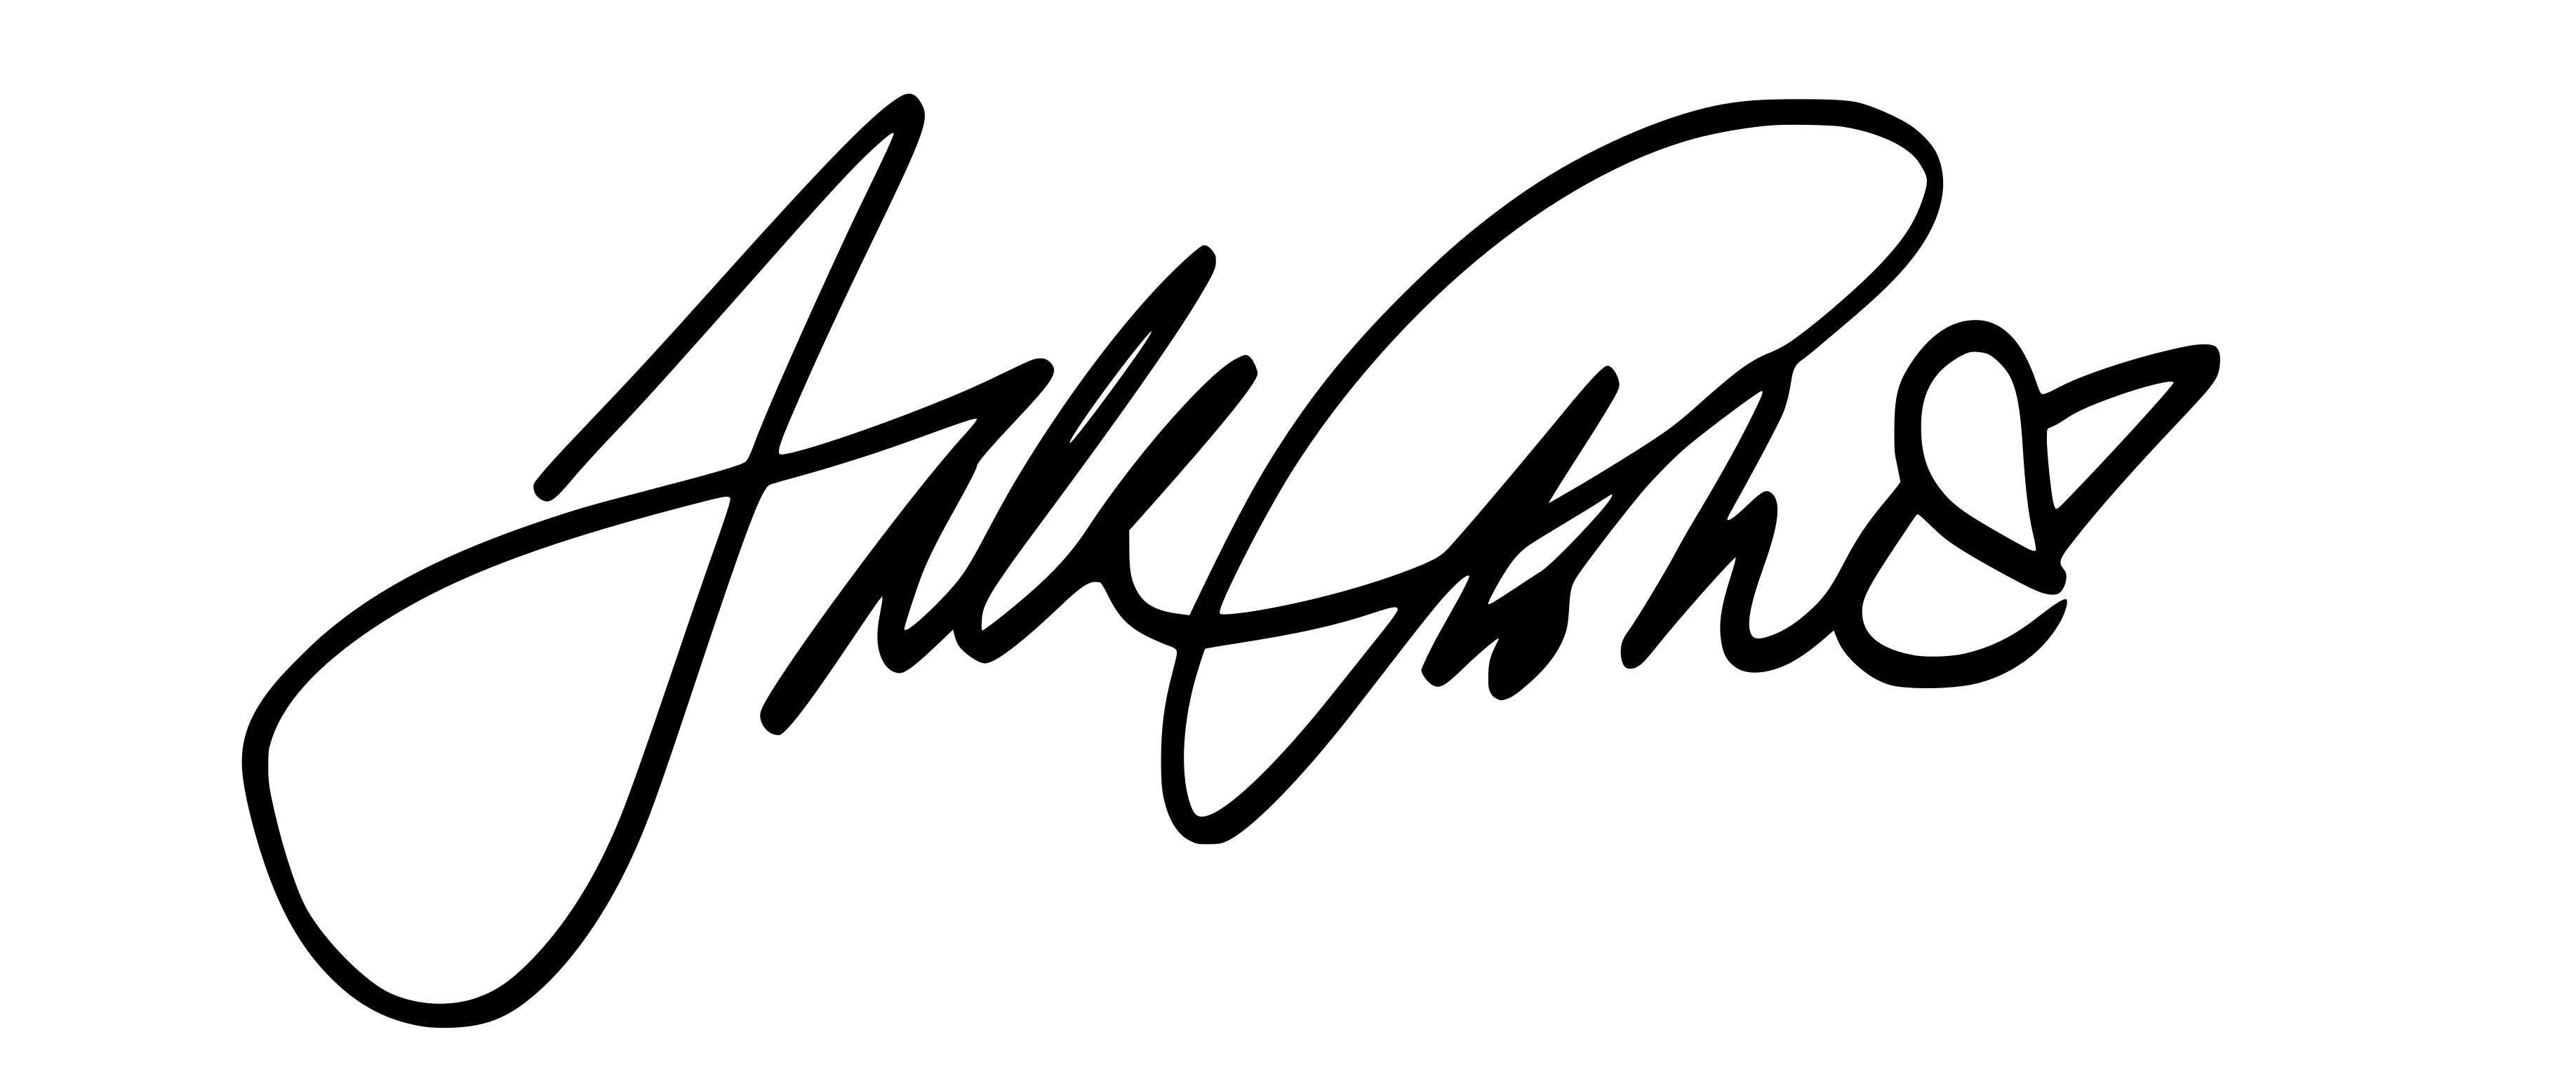
Signature of: tala ashe